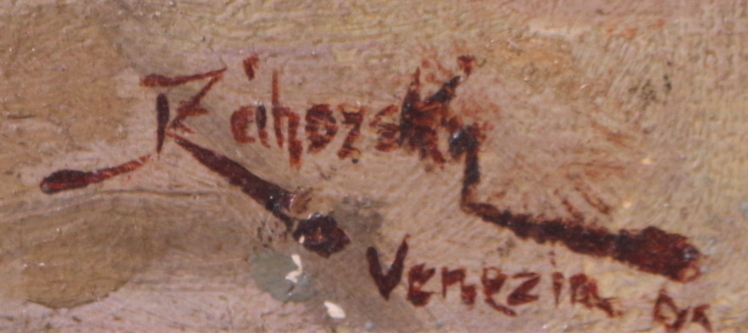
Signature of: karel záhorský